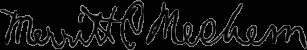
Signature of: merritt c mechem